Question: What might the diagnosis be?
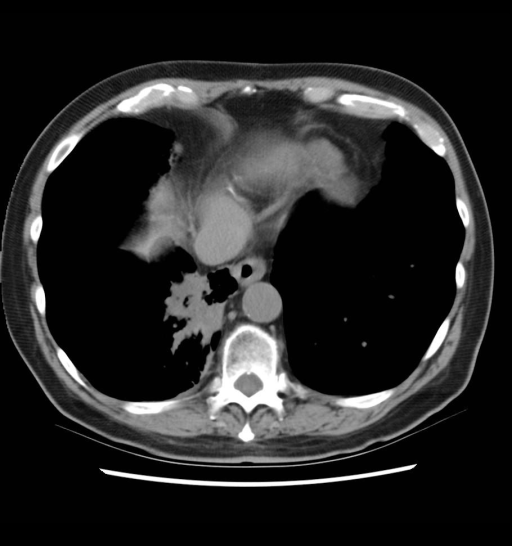
Answer: The possible diagnosis includes Based upon radiographic demonstration of pulmonary mass:
Malignancy (primary versus metastatic)
Benign neoplasm
Granulomatous disease (e.g., TB, fungal, sarcoidosis)
Other inflammation (e.g., pneumonia, abscess)
Congenital abnormality
May also consider foreign body or mucus plug.